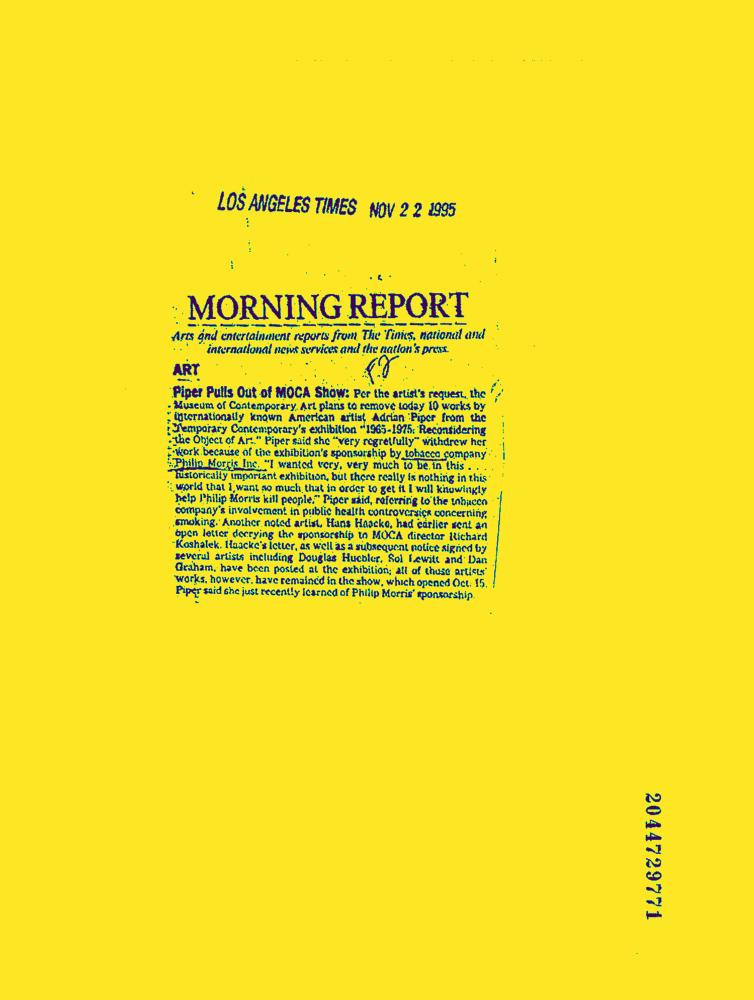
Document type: News-Article